Question: What jurisdiction, city, or county is the document associated with?
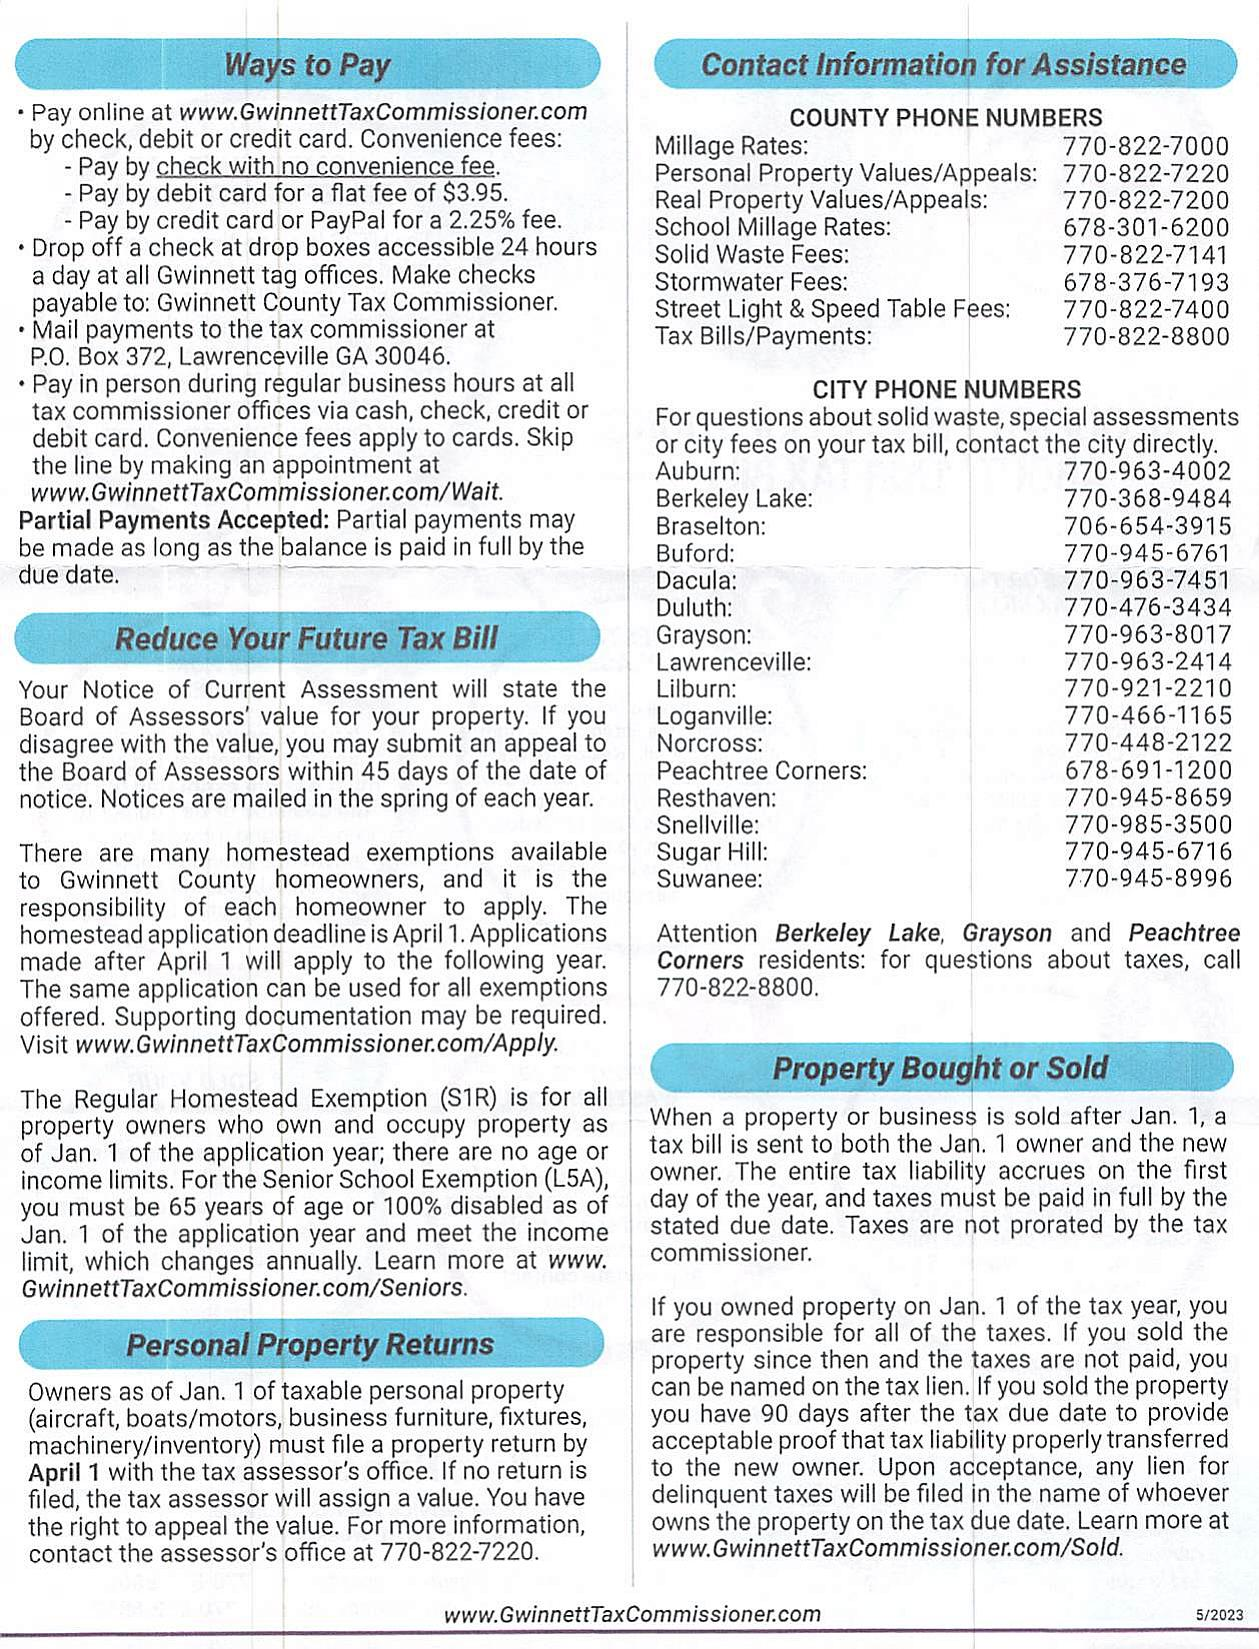
Answer: "Gwinnett County"